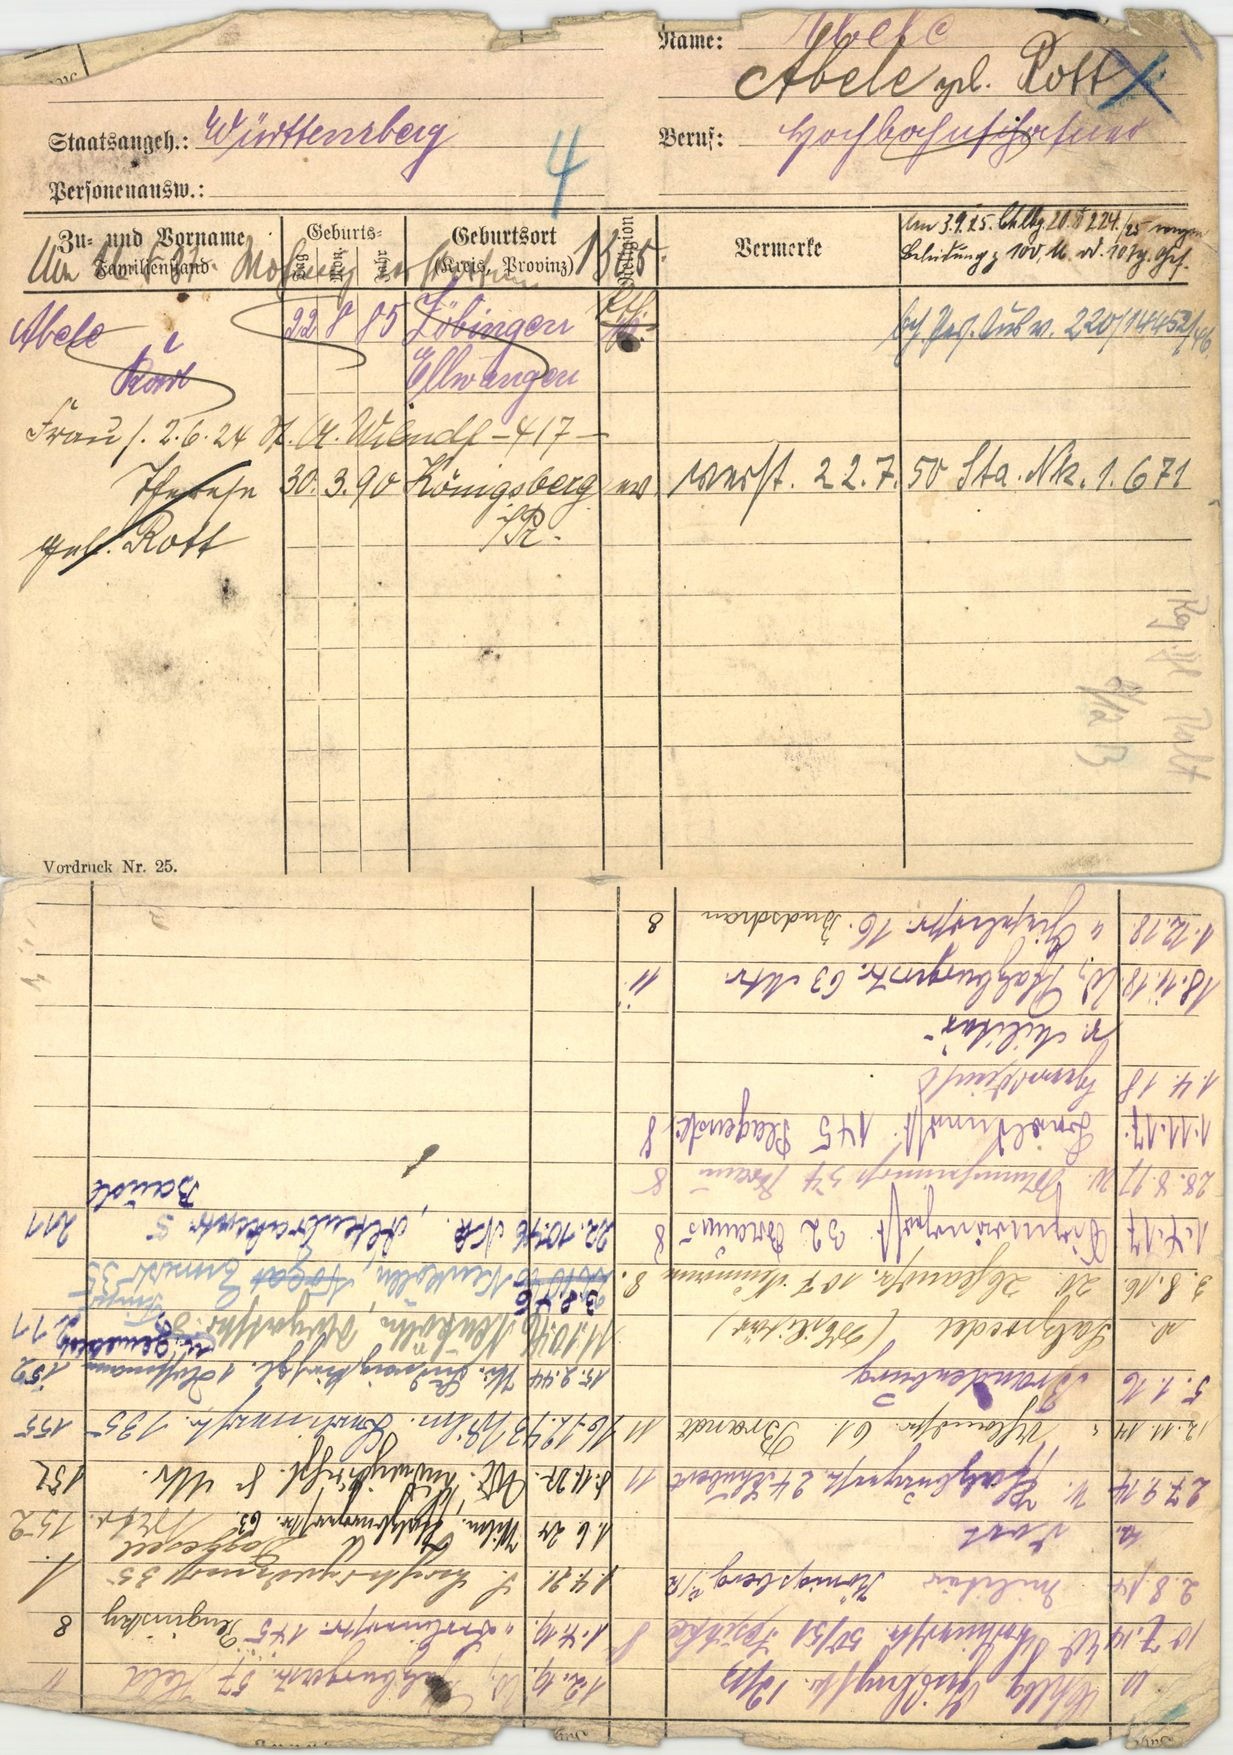
Abele geb. Roff